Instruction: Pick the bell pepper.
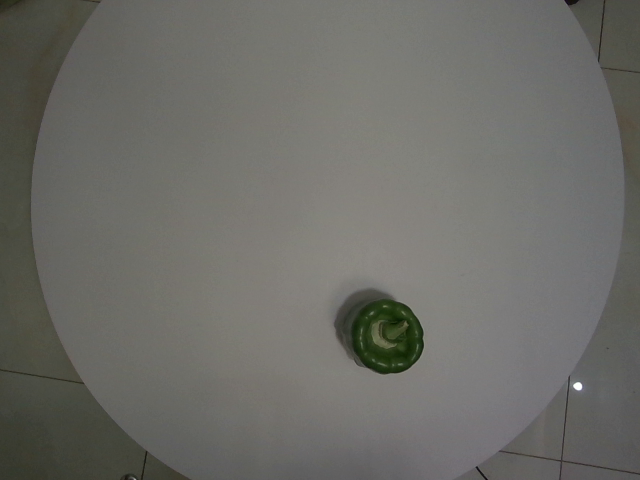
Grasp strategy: vertical